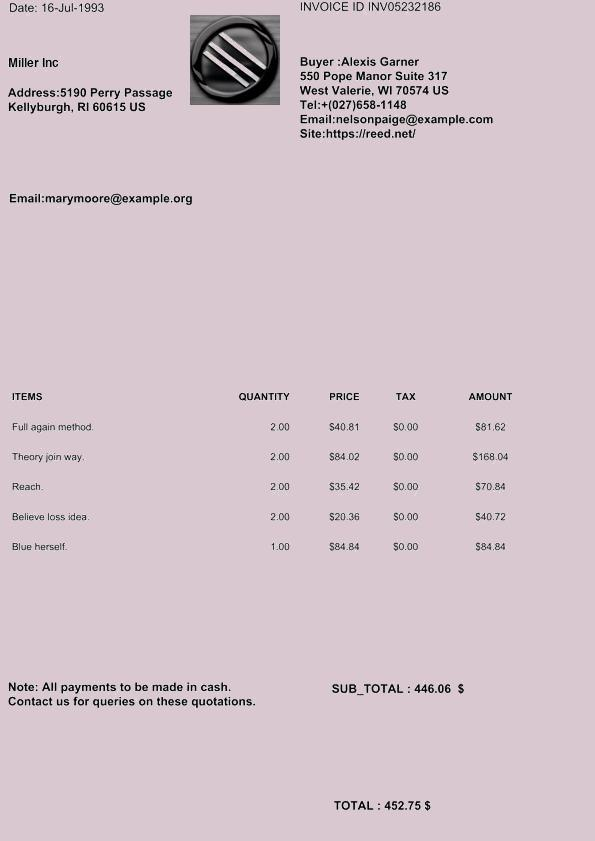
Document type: Invoice